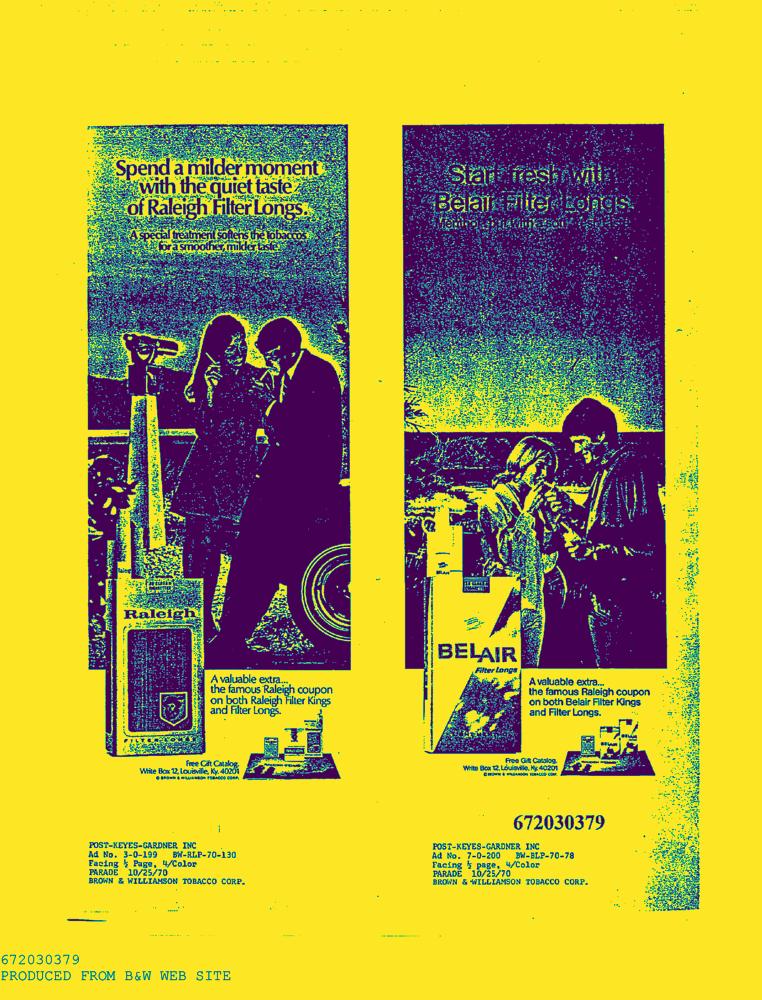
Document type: AD